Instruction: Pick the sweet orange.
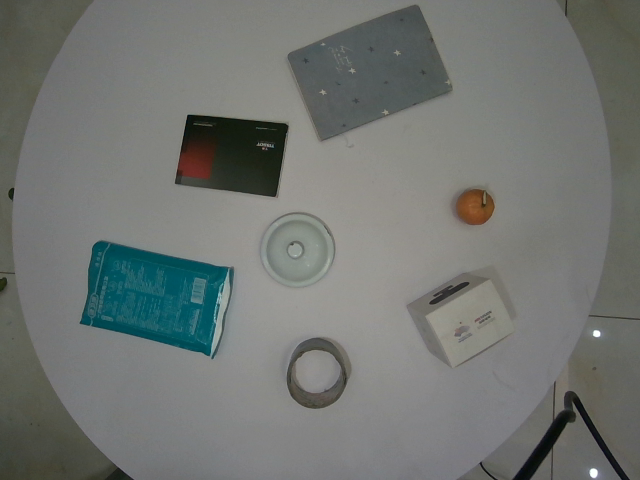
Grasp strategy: vertical